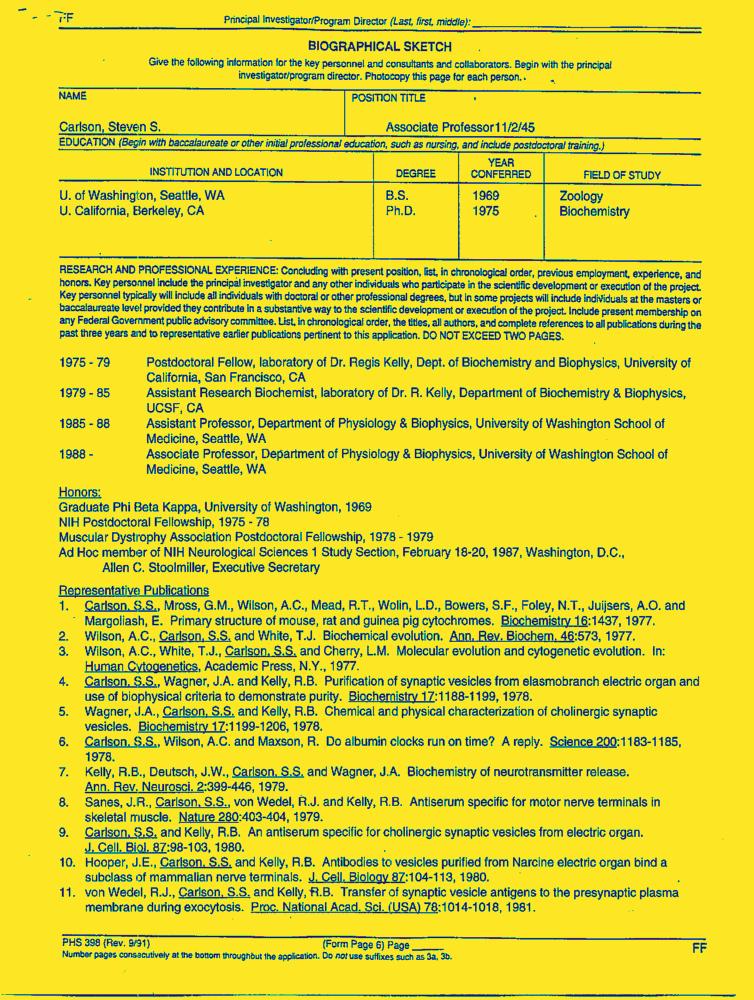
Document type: Resume-Doc